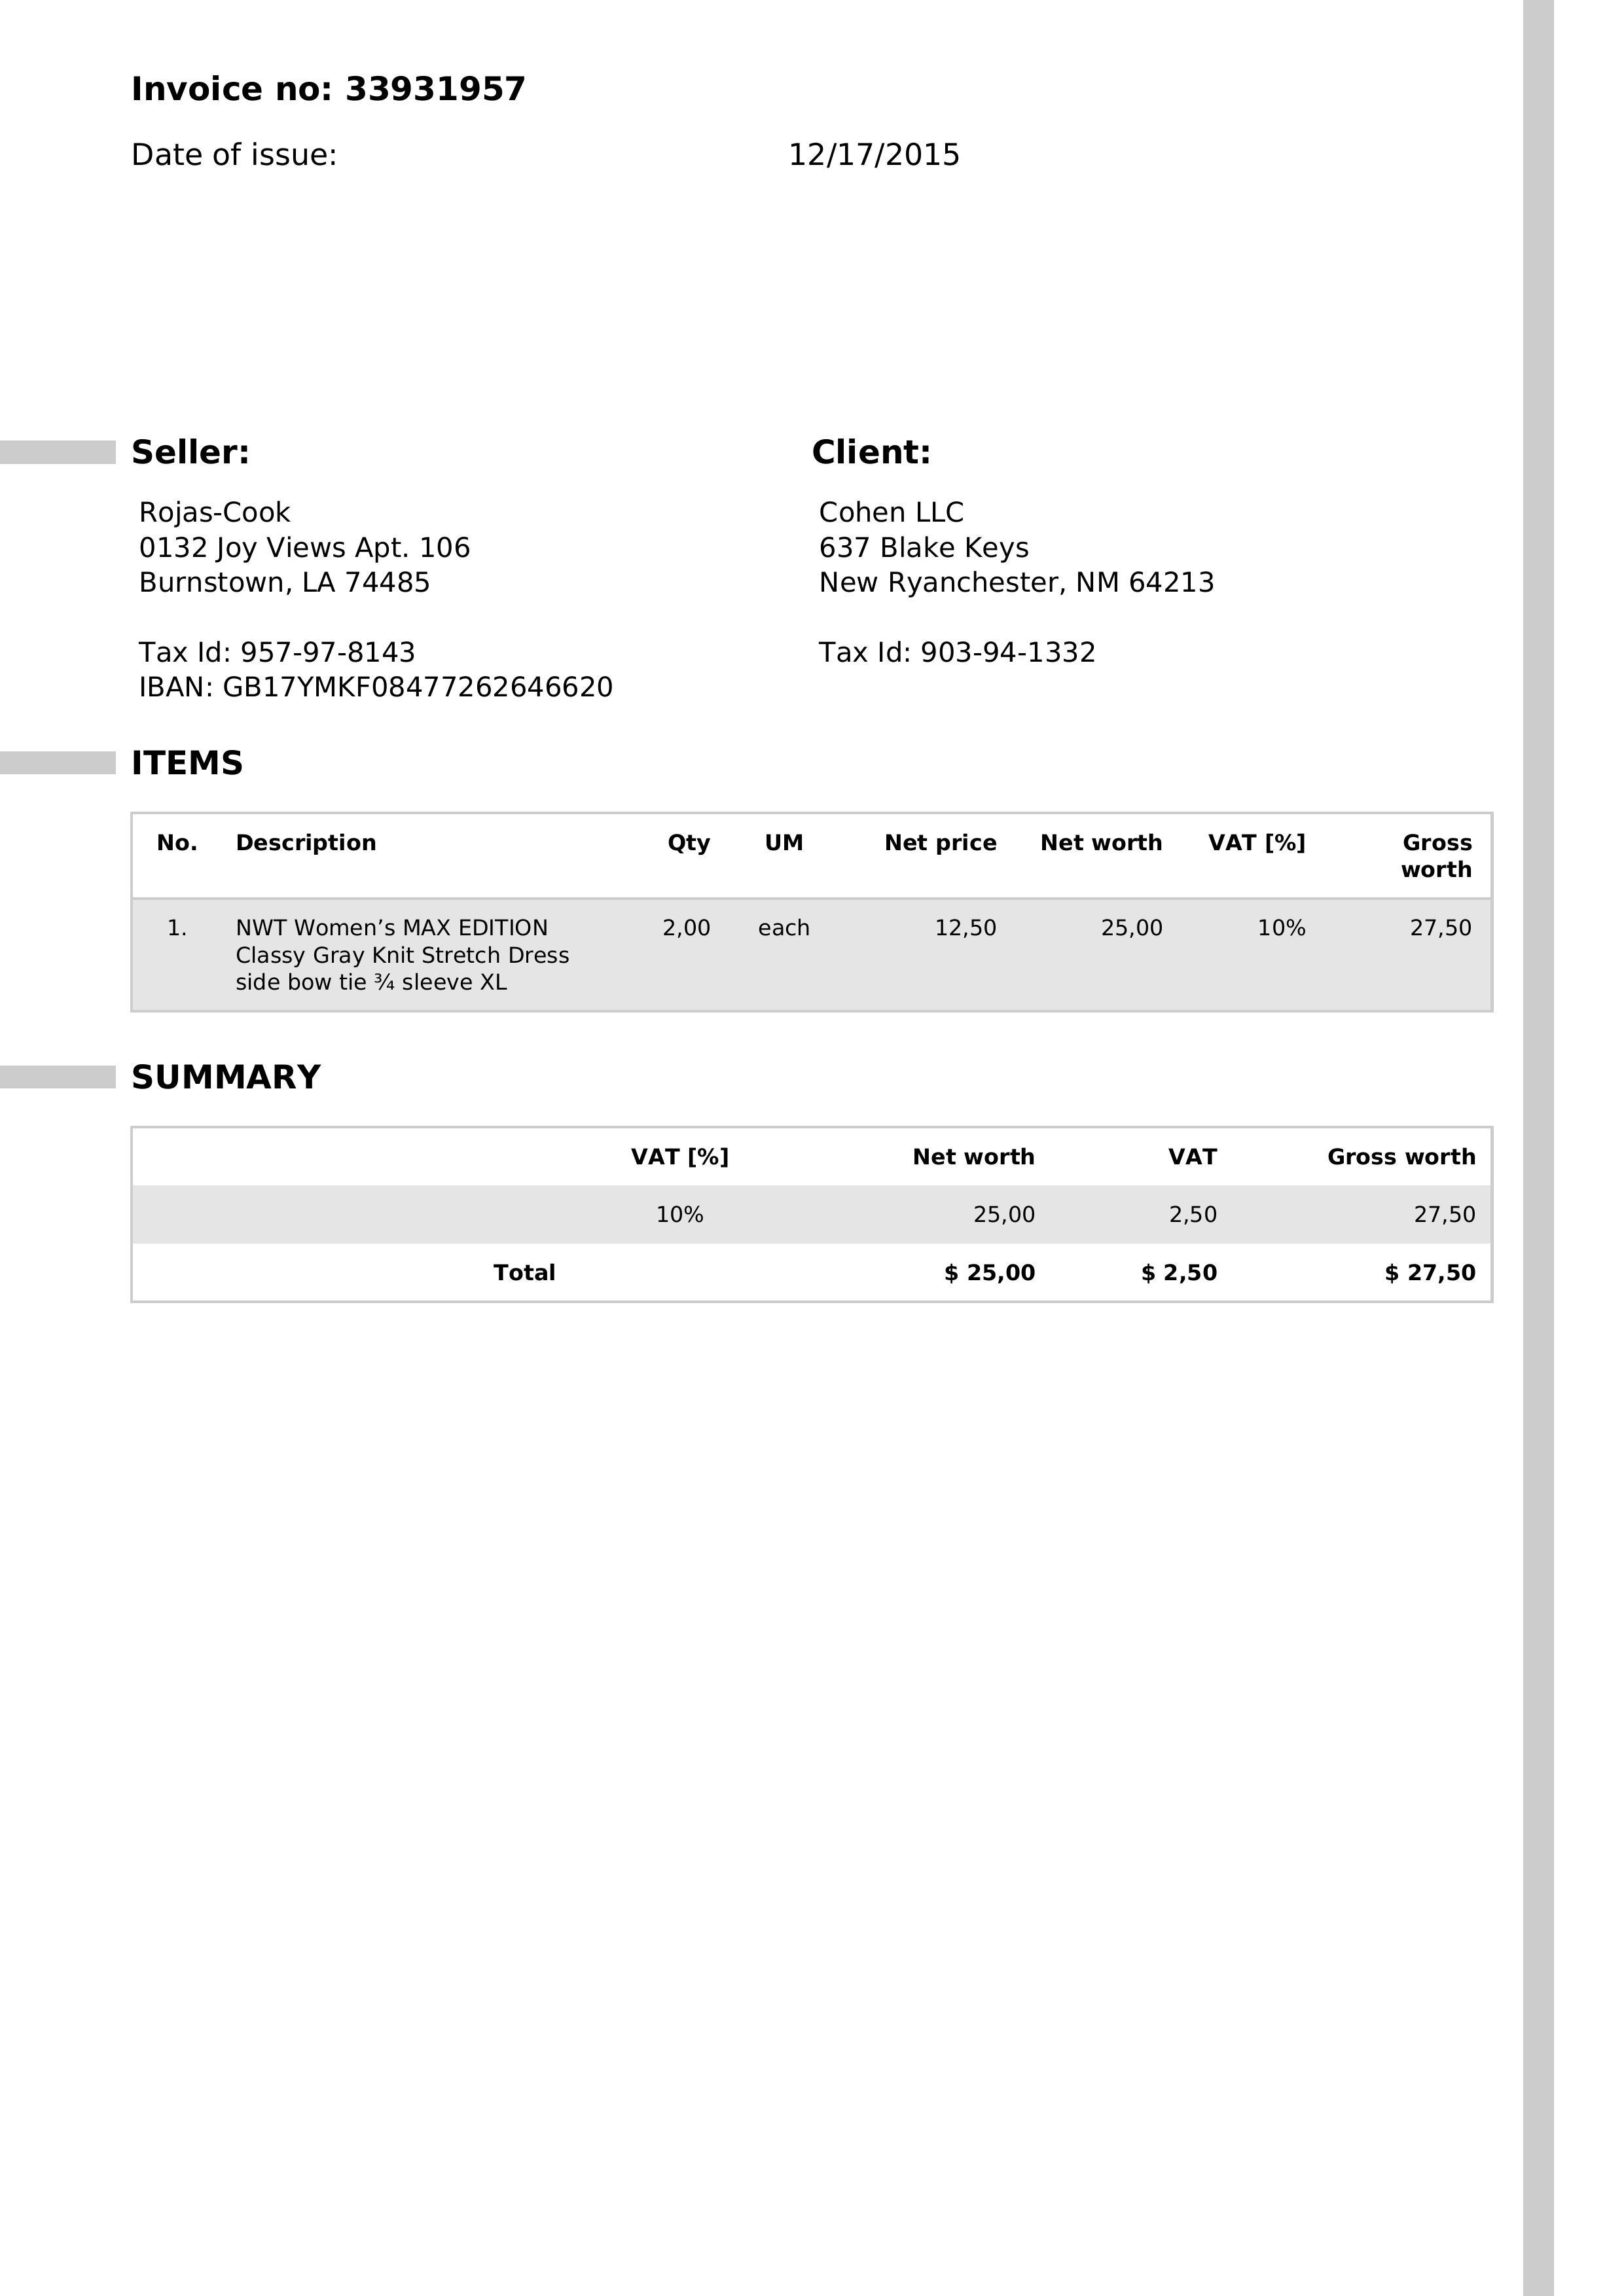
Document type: Invoice